Question: What is the mailing or notice date provided in the document?
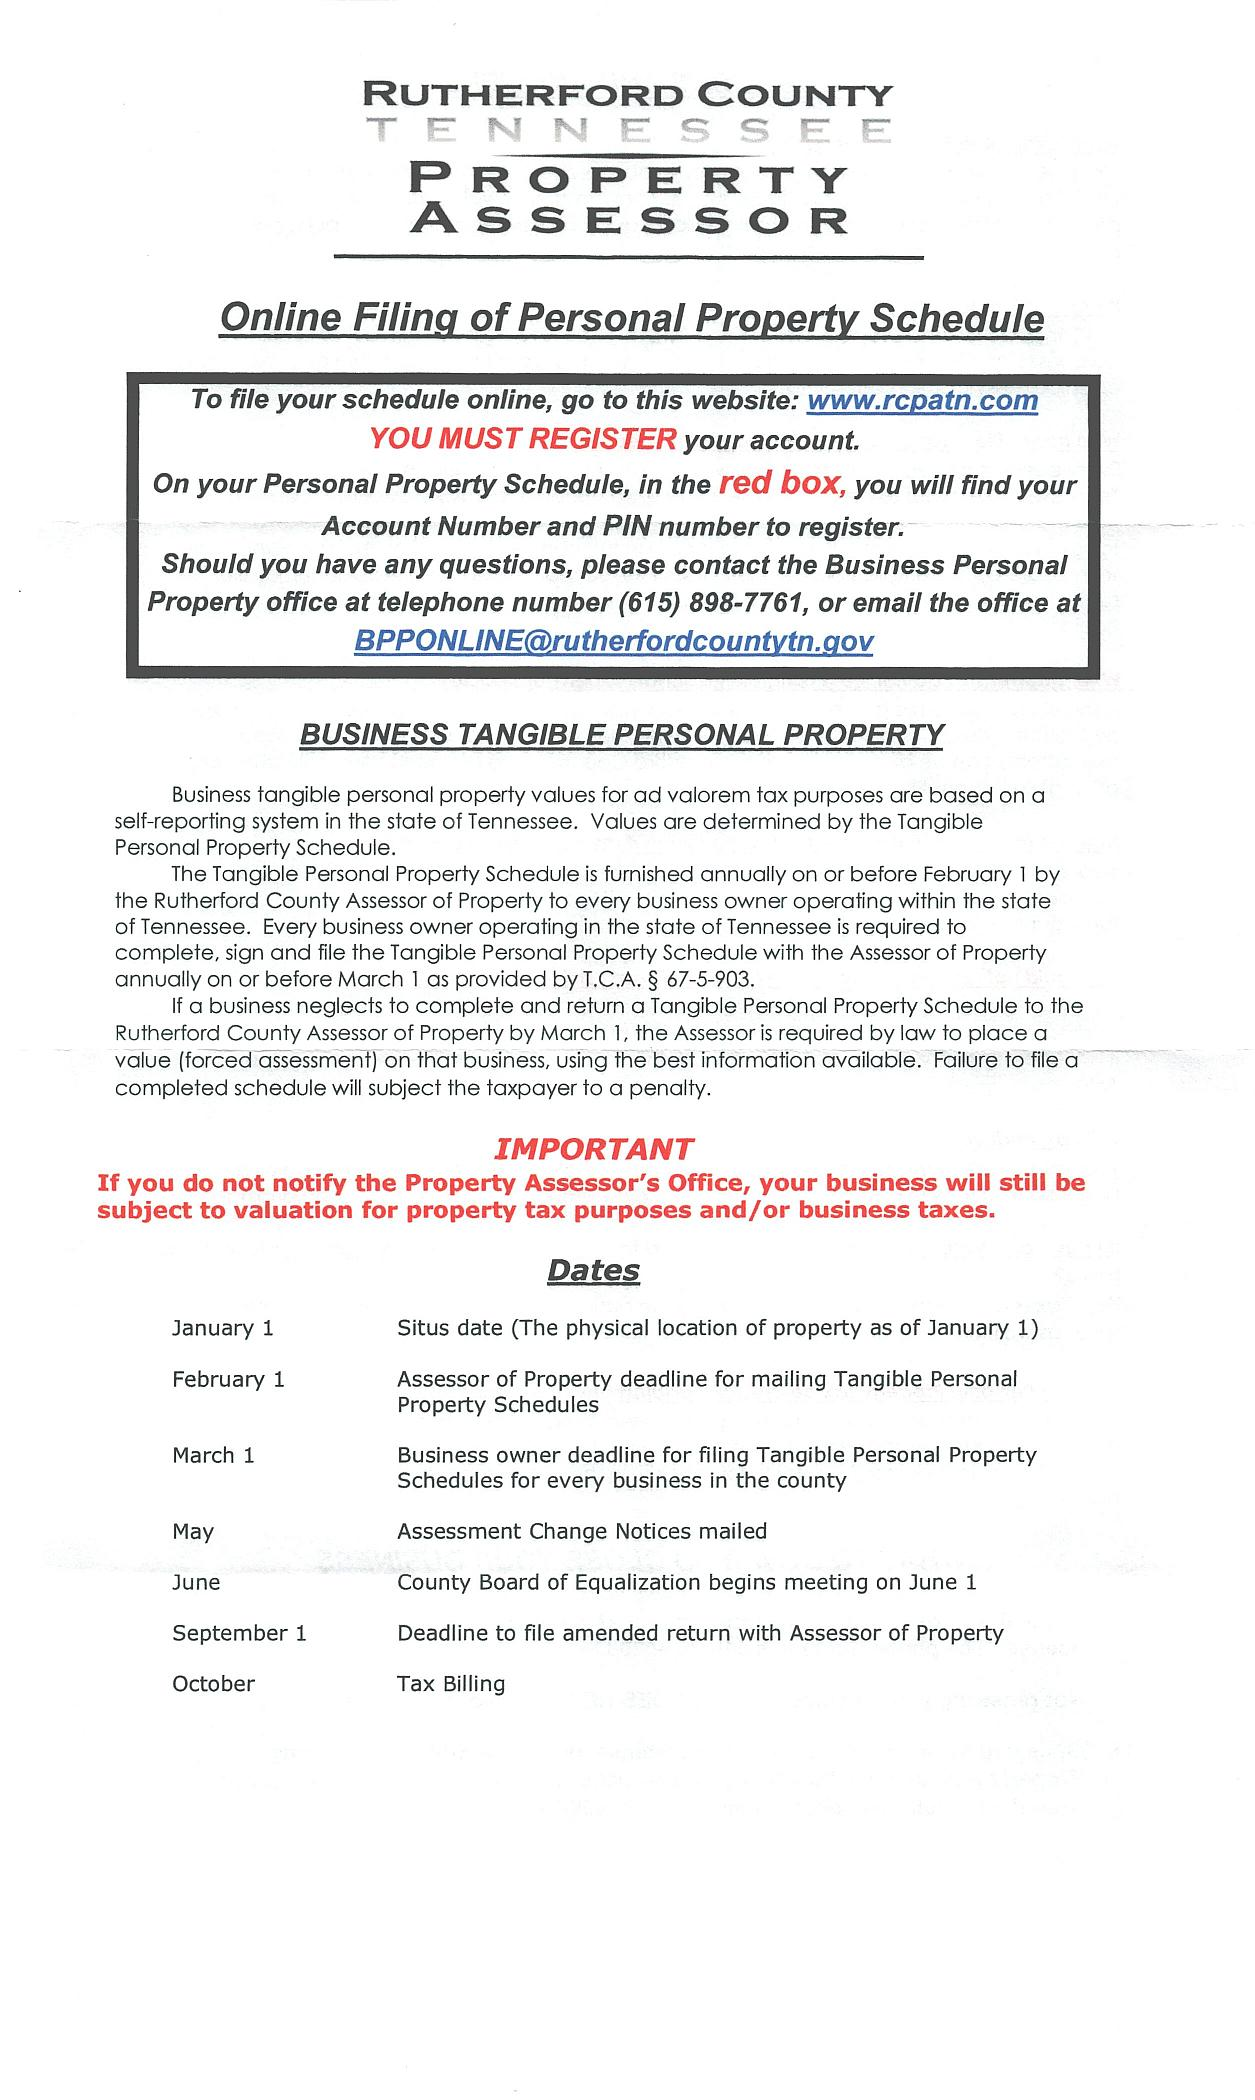
Answer: "1-Feb"